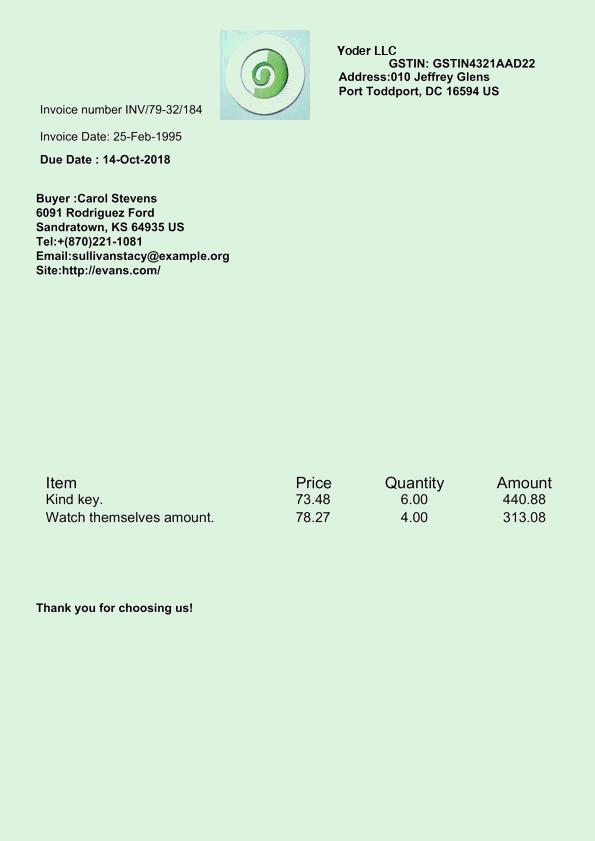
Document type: Invoice